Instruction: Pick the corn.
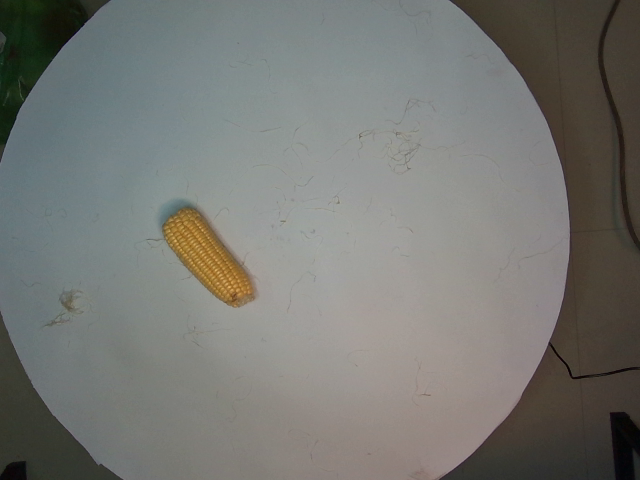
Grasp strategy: vertical